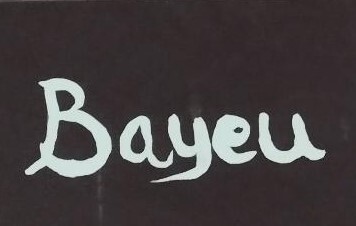
Signature of: manuel bayeu